Question: What is the property identification or parcel number listed?
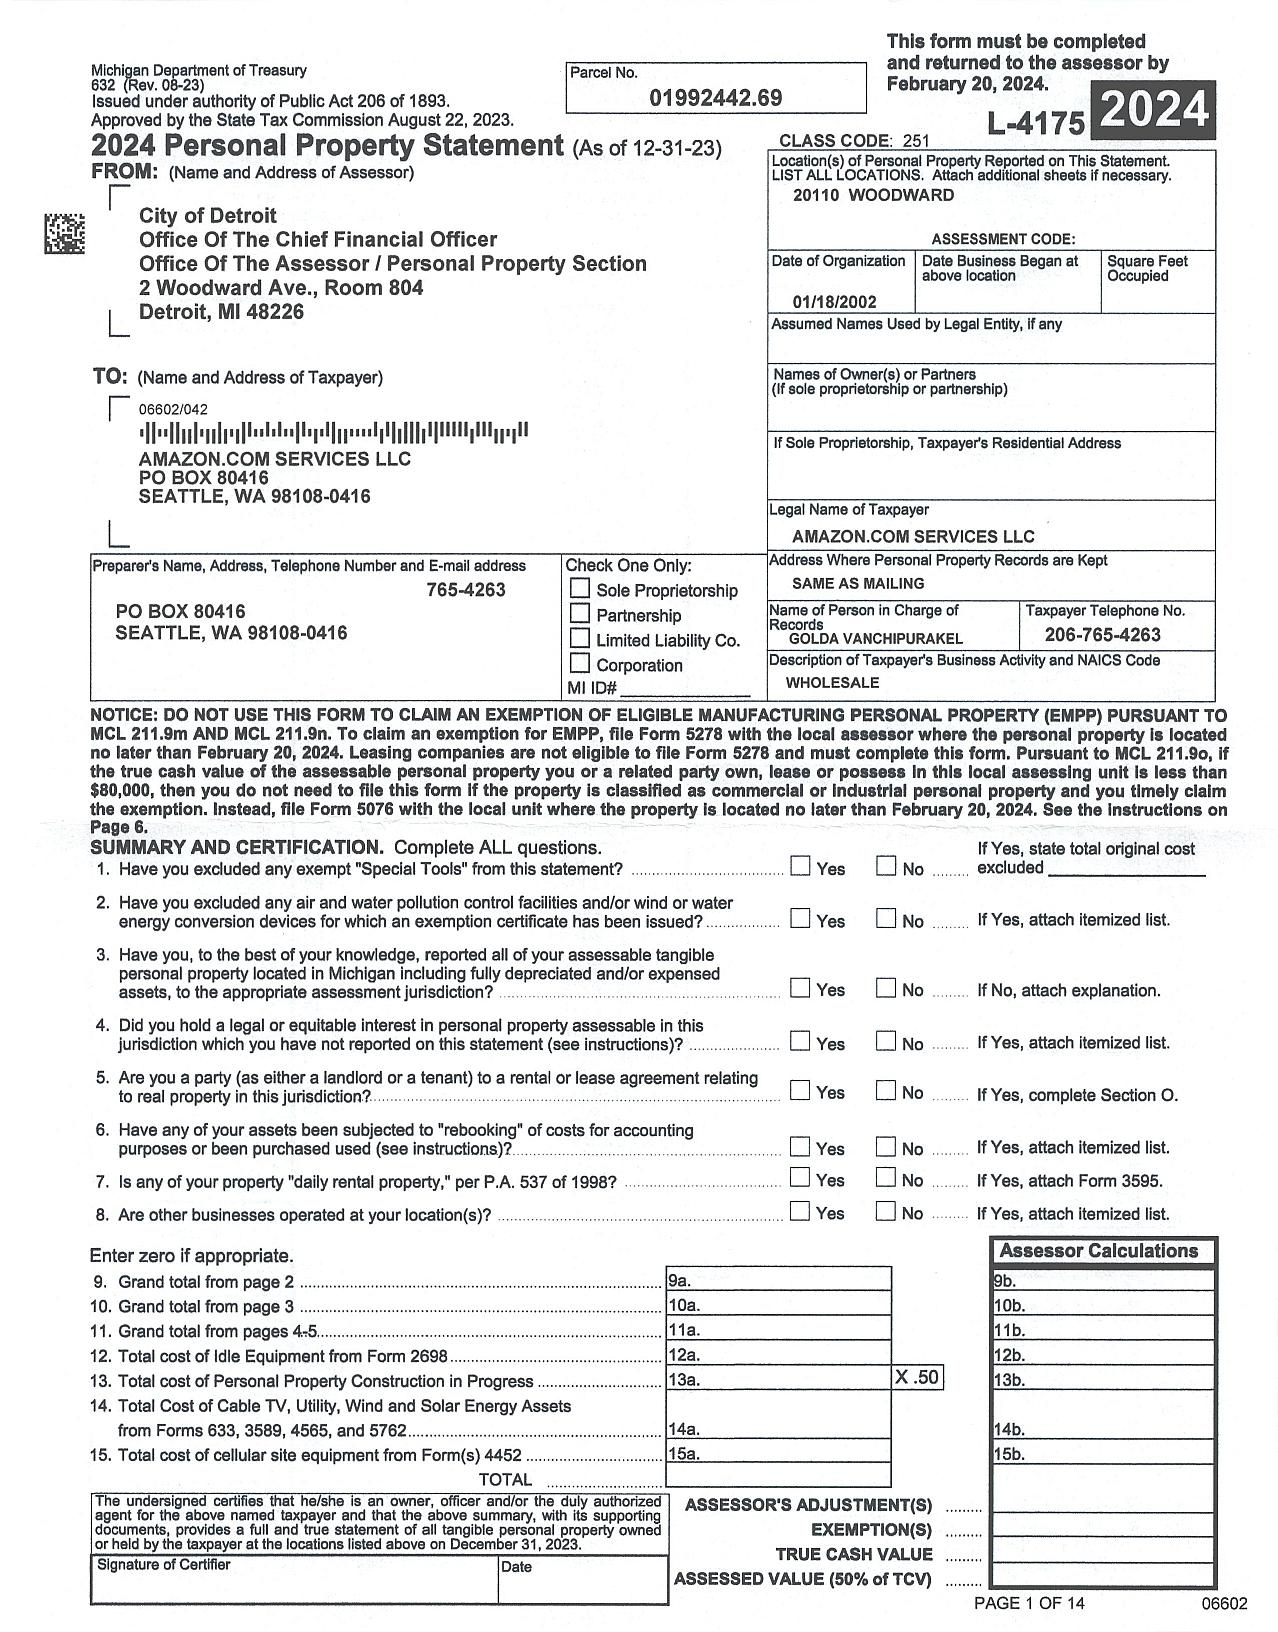
Answer: "01992442.69"